Question: Which state is mentioned in the document?
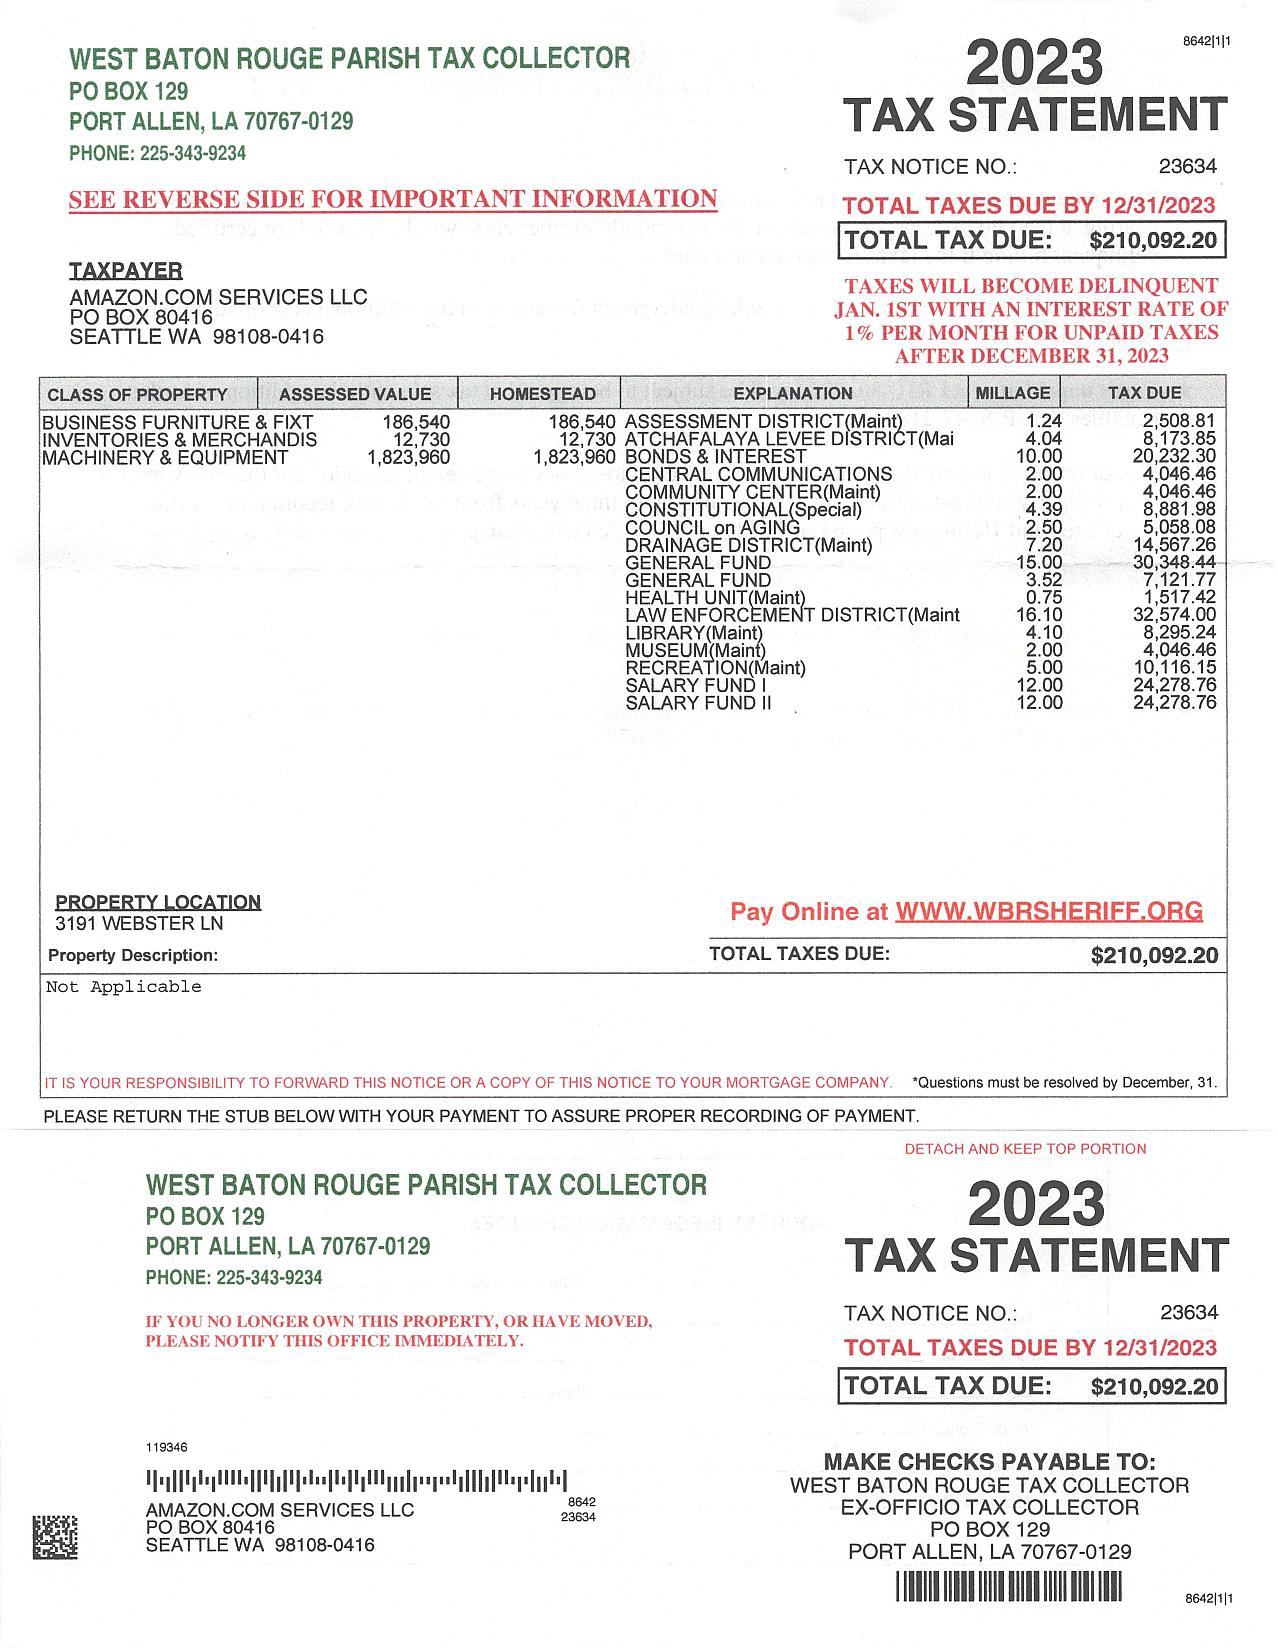
Answer: "LA"